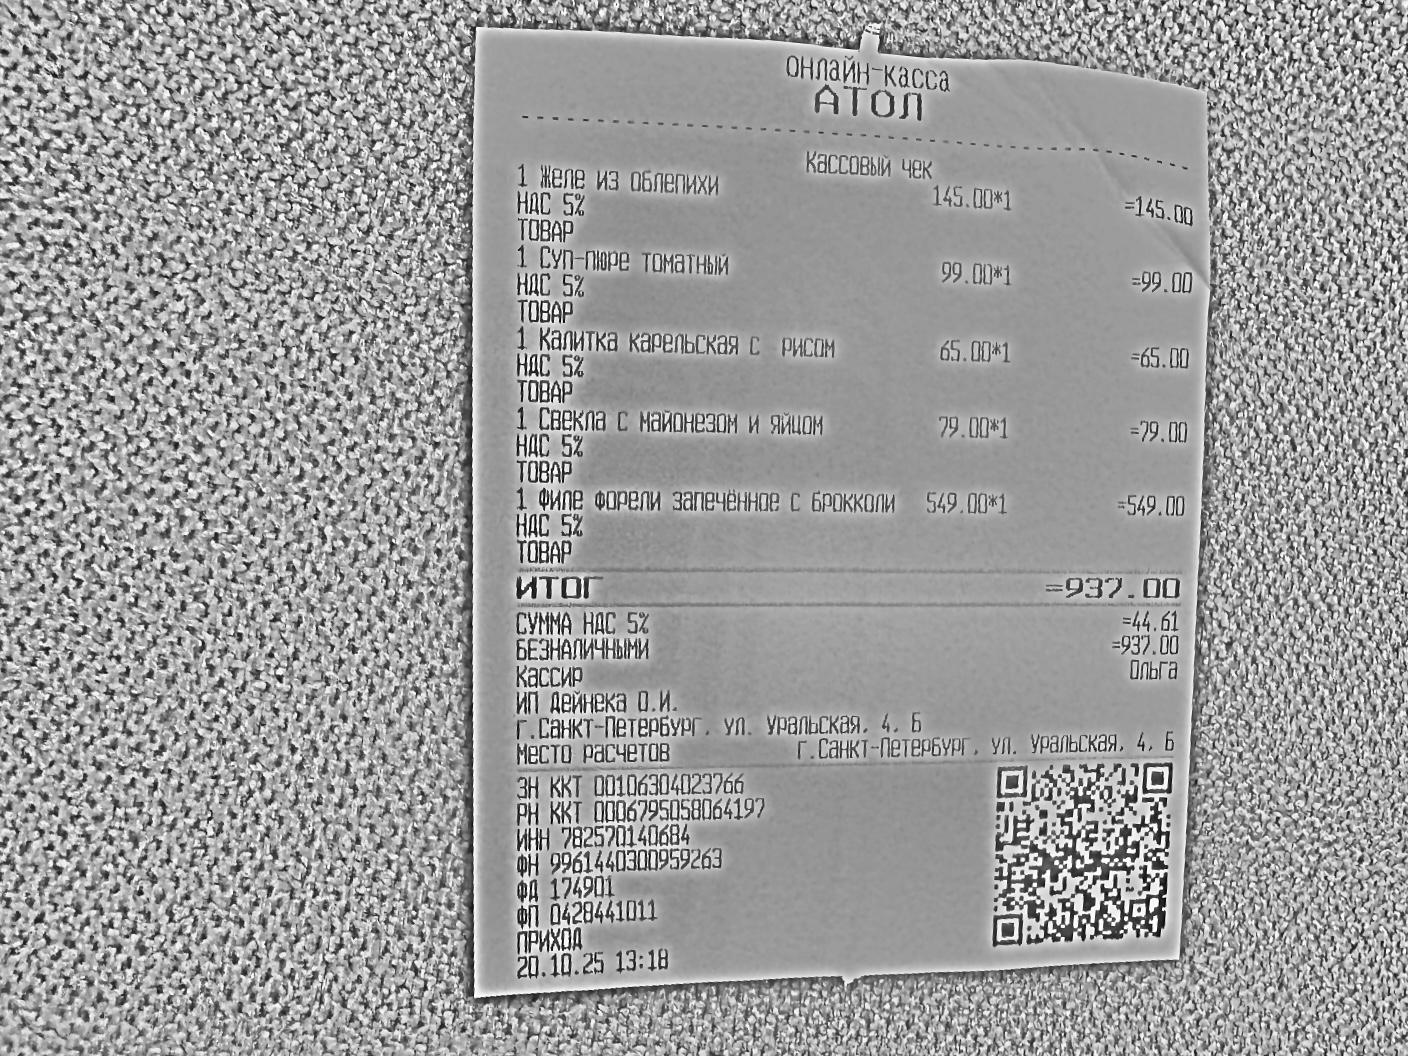
Продавец: ИП Дейнека О.И.
ИНН: 782570140684
Дата: 20.10.25
Товары: 1 Желе из облепихи; 1 Суп-пюре томатный; 1 Калитка карельская с рисом; 1 Свекла с майонезом и яйцом; 1 Филе форели запеченное с брокколи
Количество: 1; 1; 1; 1; 1
Цена: 145.00; 99.00; 65.00; 79.00; 549.00
Сумма: 145.00; 99.00; 65.00; 79.00; 549.00
Итого: 937.00